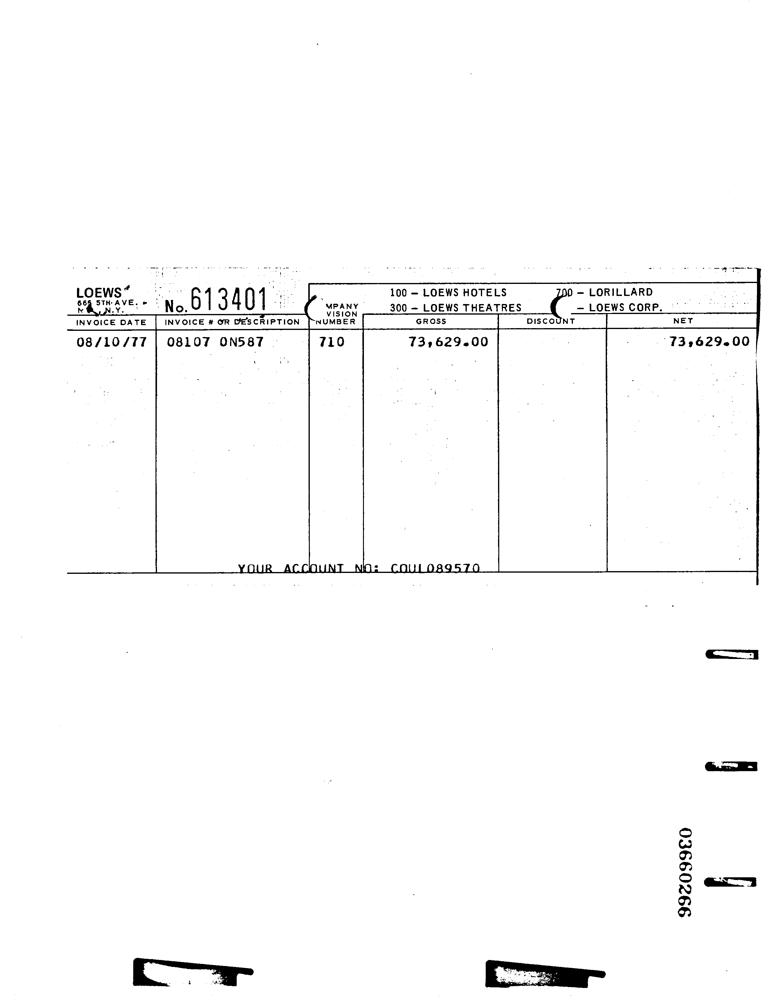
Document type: Invoice